Question: What is the mailing or notice date provided in the document?
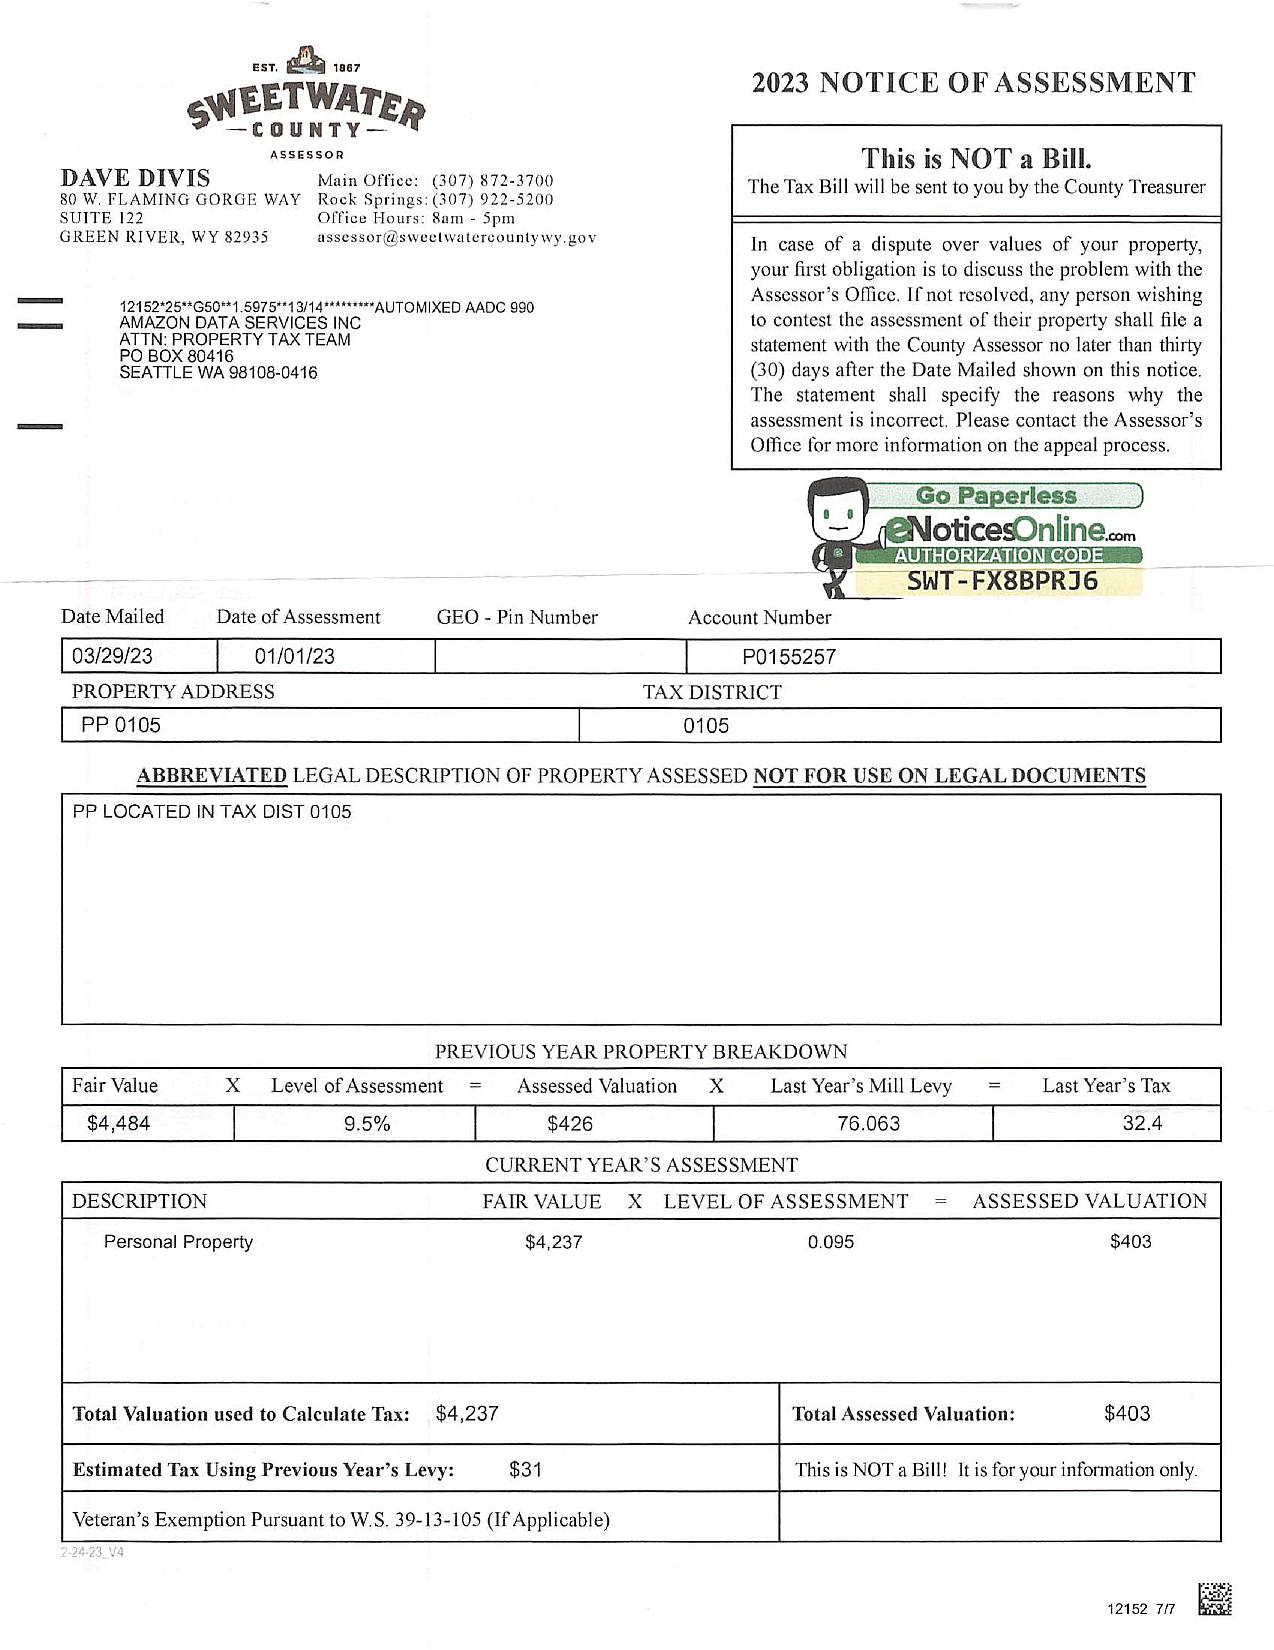
Answer: "3/29/23"